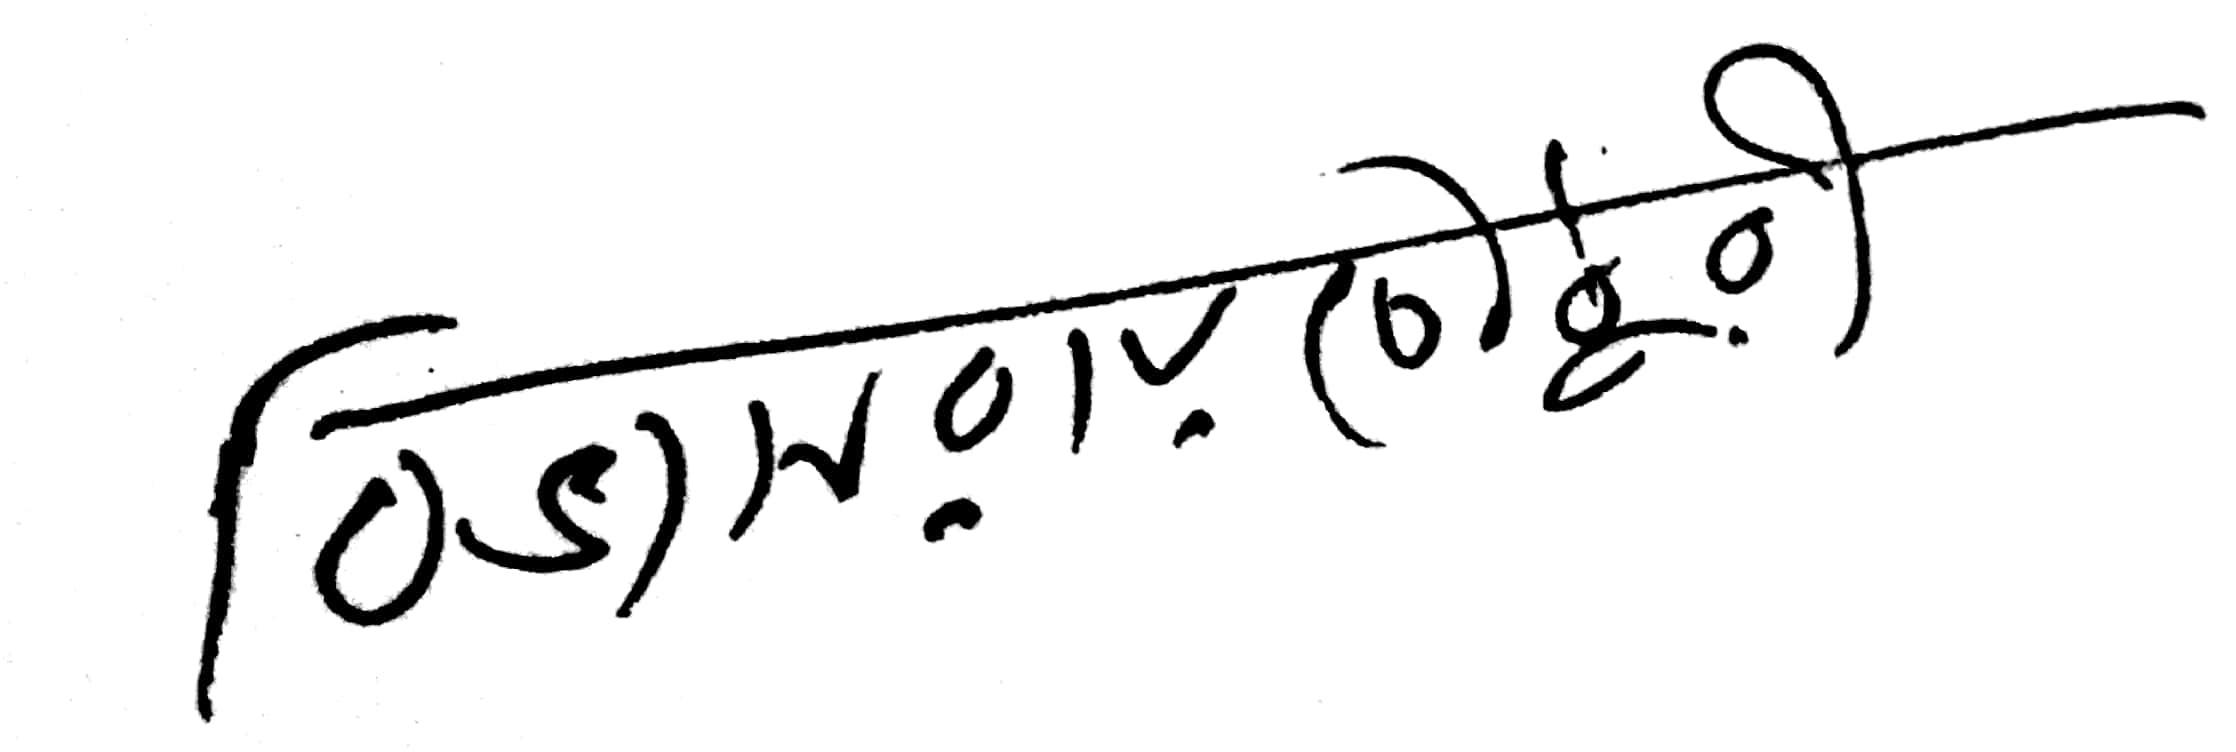
Signature of: bibhas roy chowdhury